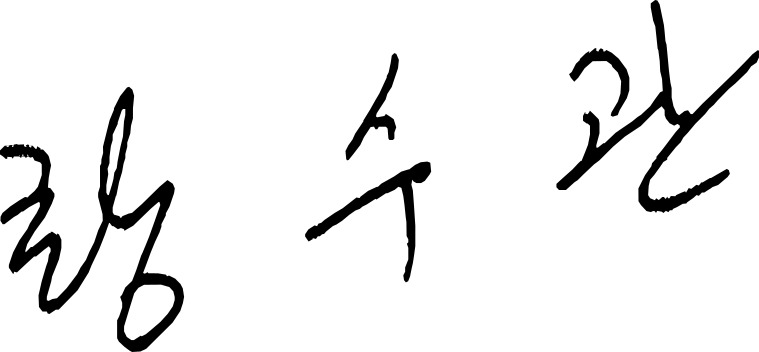
Signature of: q12625855